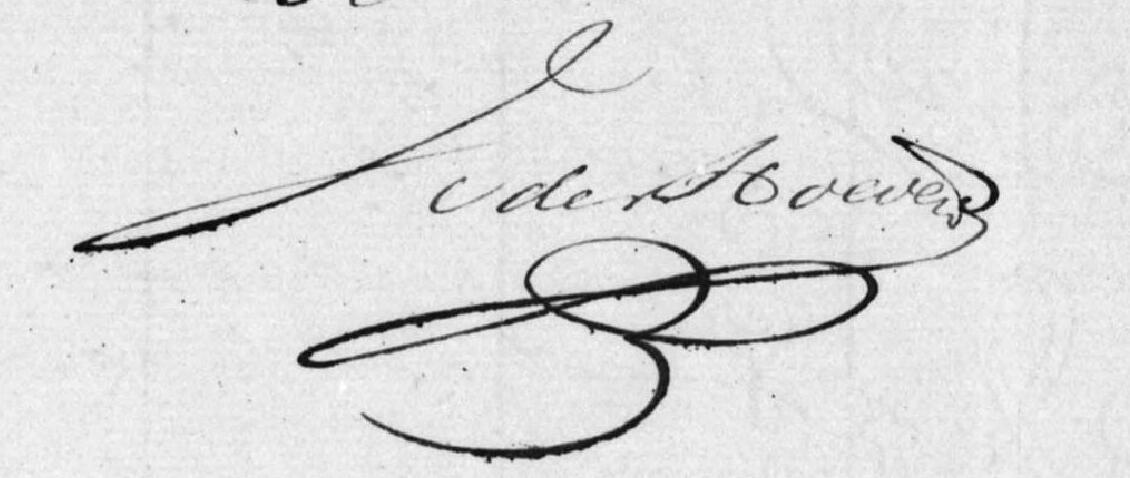
Signature of: jan van der hoeven